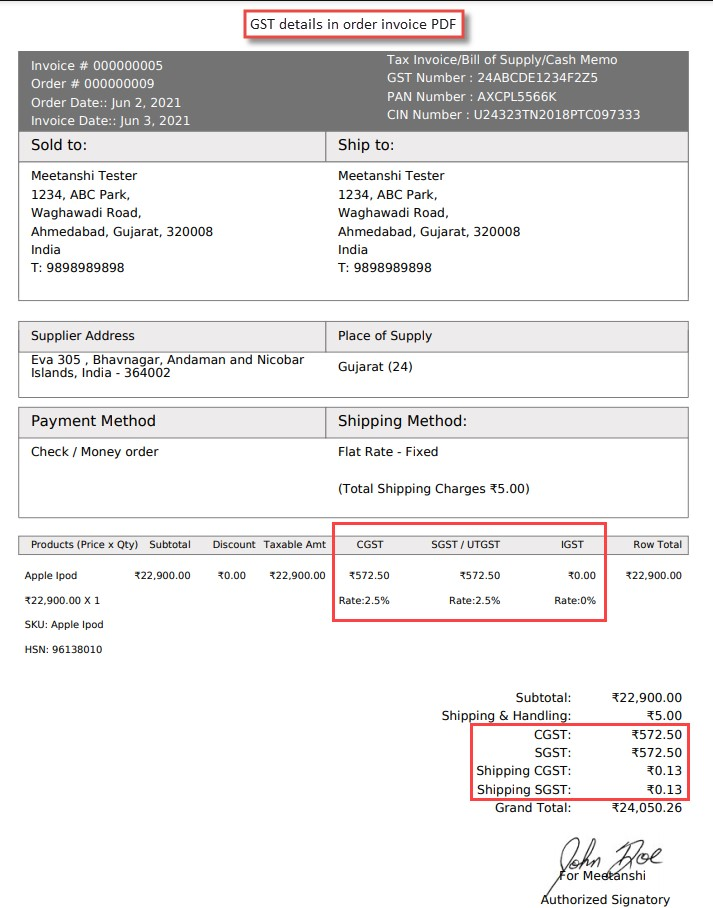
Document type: Invoice